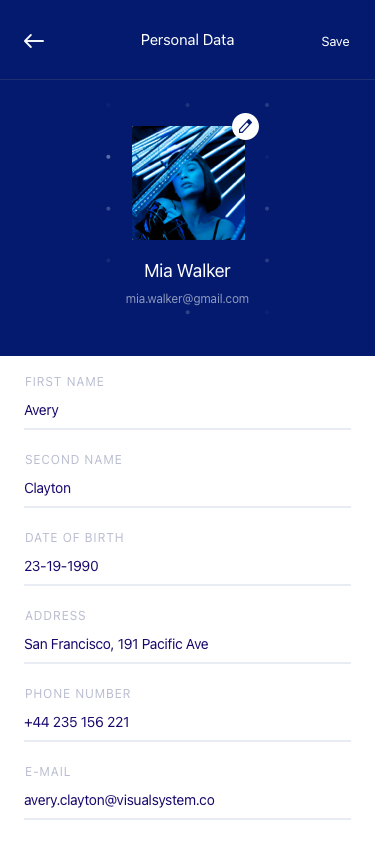
Text in this UI design:
mia.walker@gmail.com
Mia Walker